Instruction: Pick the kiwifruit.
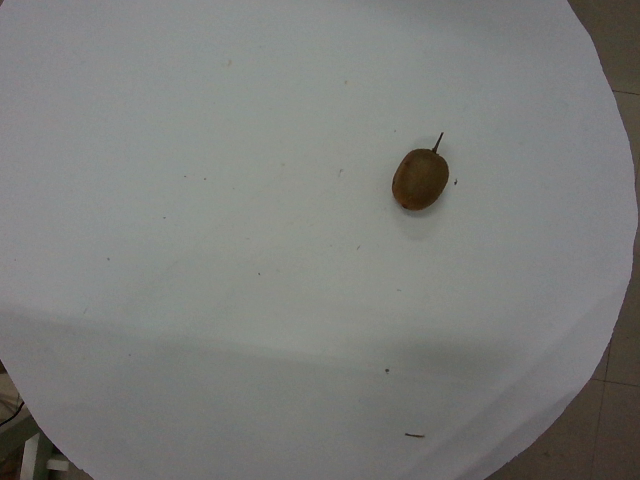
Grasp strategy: vertical